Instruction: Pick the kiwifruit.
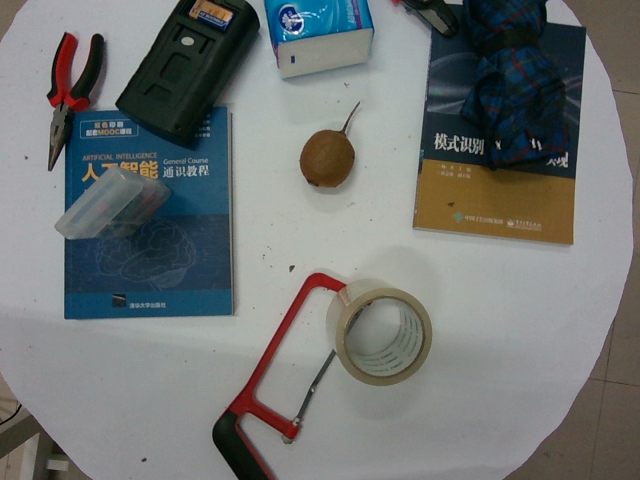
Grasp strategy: vertical